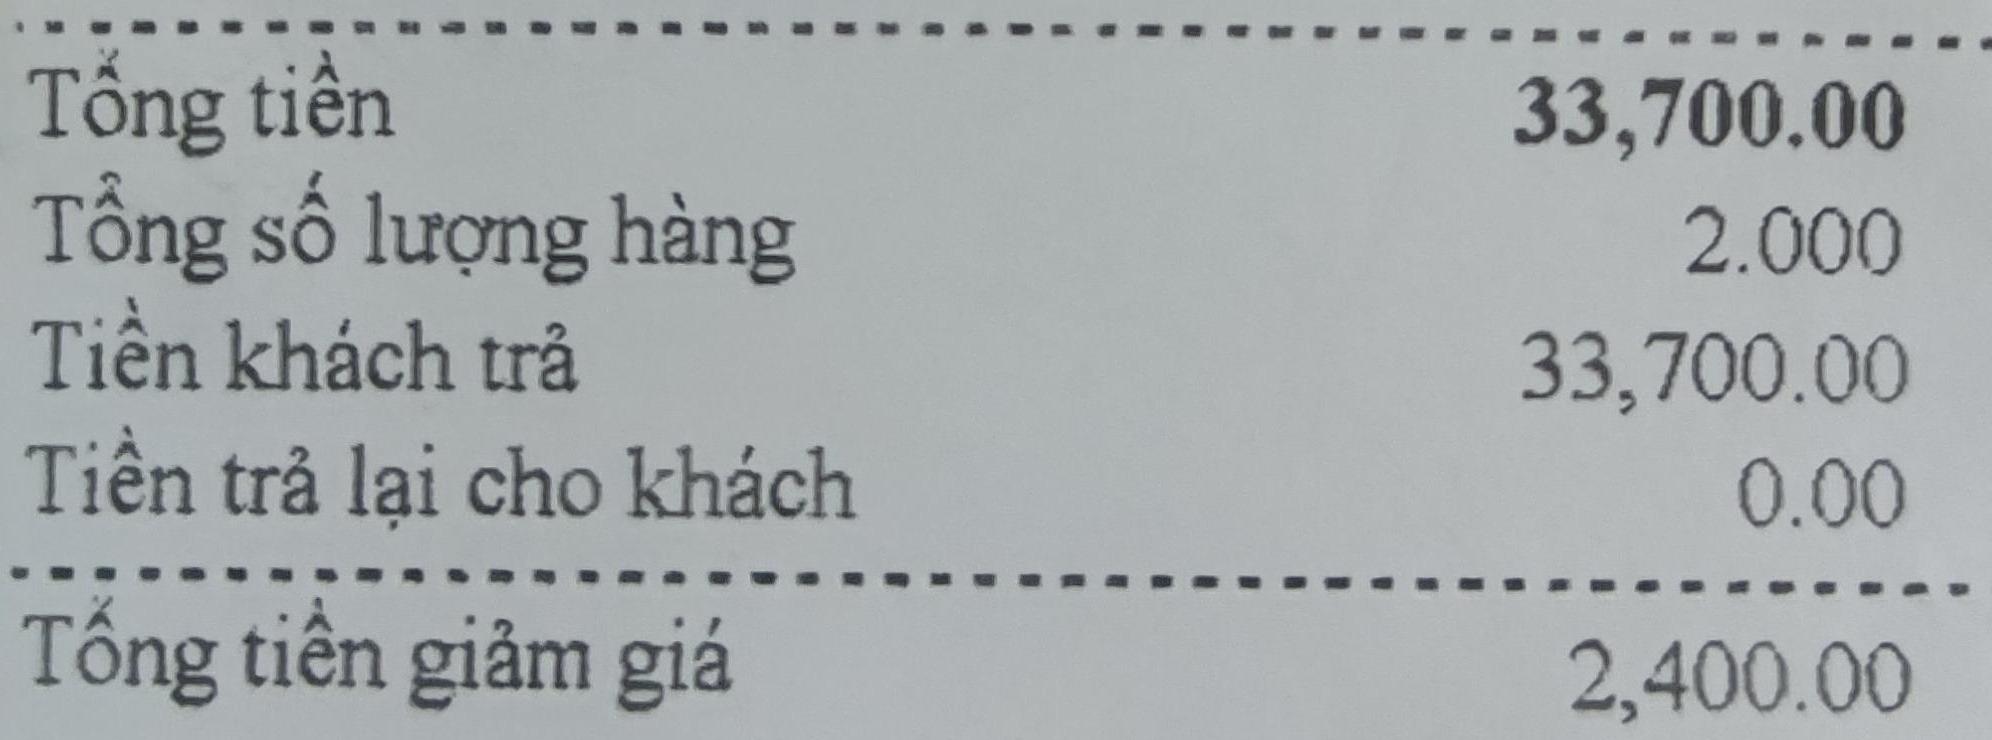
<table>
<tr>
<td>Tổng tiền</td>
<td>33,700.00</td>
</tr>
<tr>
<td>Tổng số lượng hàng</td>
<td>2.000</td>
</tr>
<tr>
<td>Tiền khách trả</td>
<td>33,700.00</td>
</tr>
<tr>
<td>Tiền trả lại cho khách</td>
<td>0.00</td>
</tr>
</table>
Tổng tiền giảm giá 2,400.00